Please extract the written amount, numerical amount, recipient's name, date on the cheque, and the bank's name from the image.
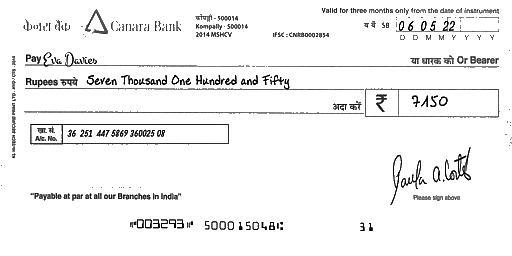
amt_in_words: Seven Thousand One Hundred and Fifty
amt_in_figures: 7150
payee_name: Eva Davies
bank_name: Canara Bank
cheque_date: 06/05/22